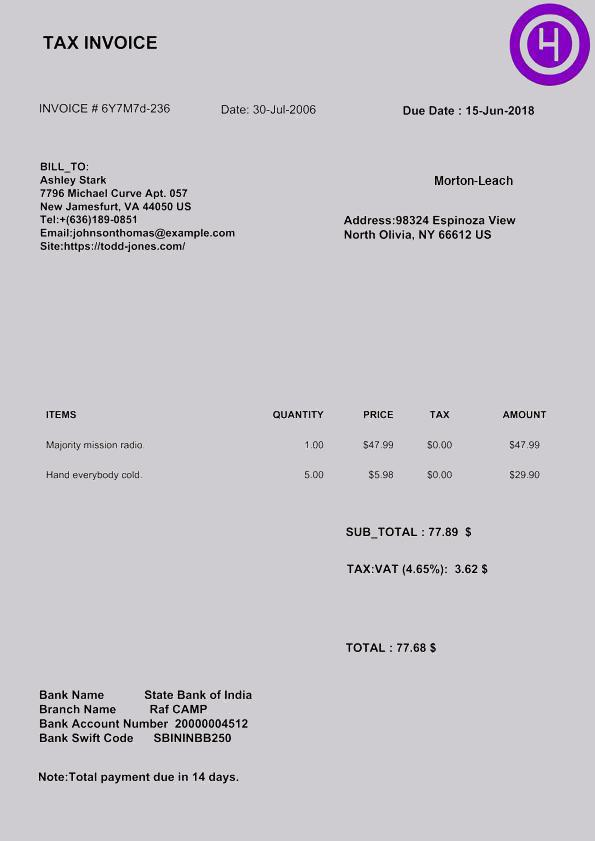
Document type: Invoice